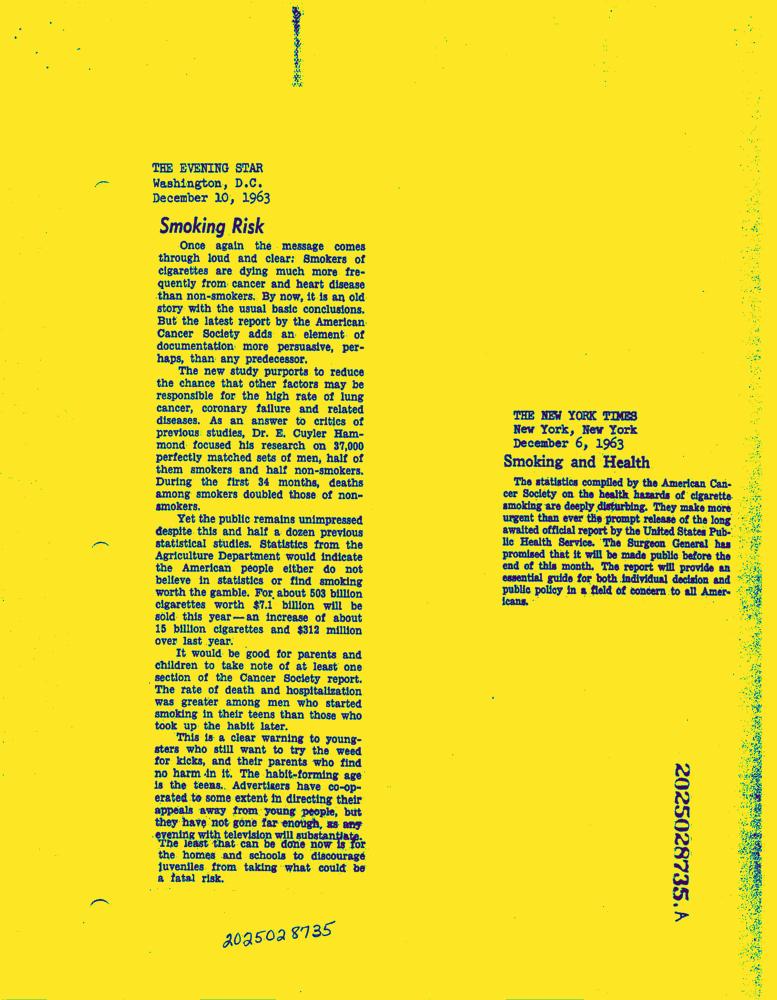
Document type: News-Article